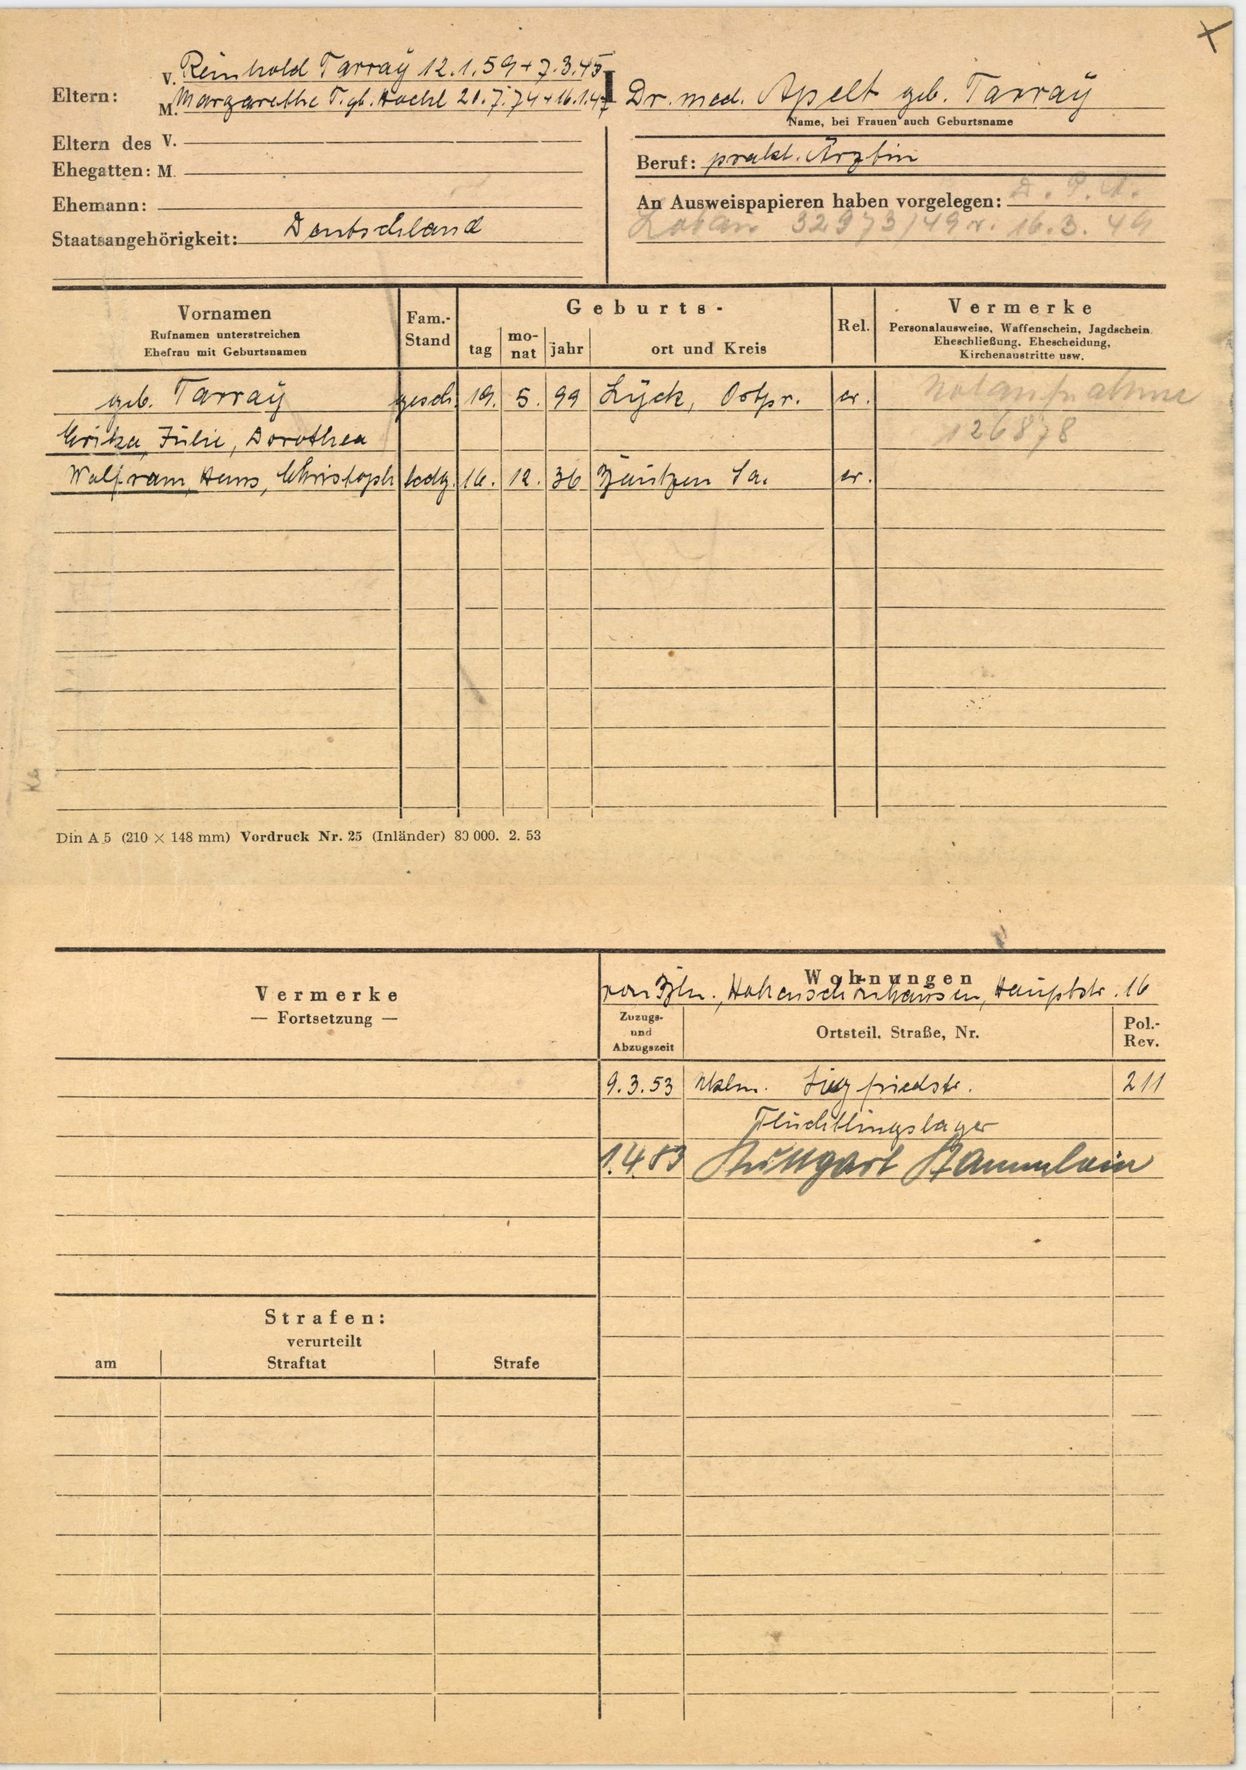
Dr. med. Apelt geb. Tarray